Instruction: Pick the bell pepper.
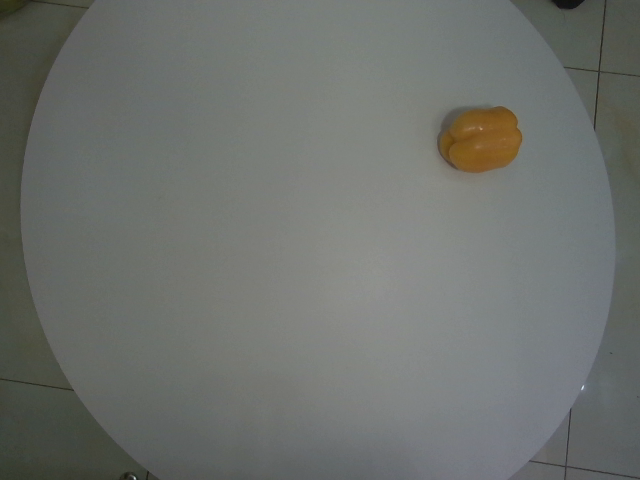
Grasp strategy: vertical